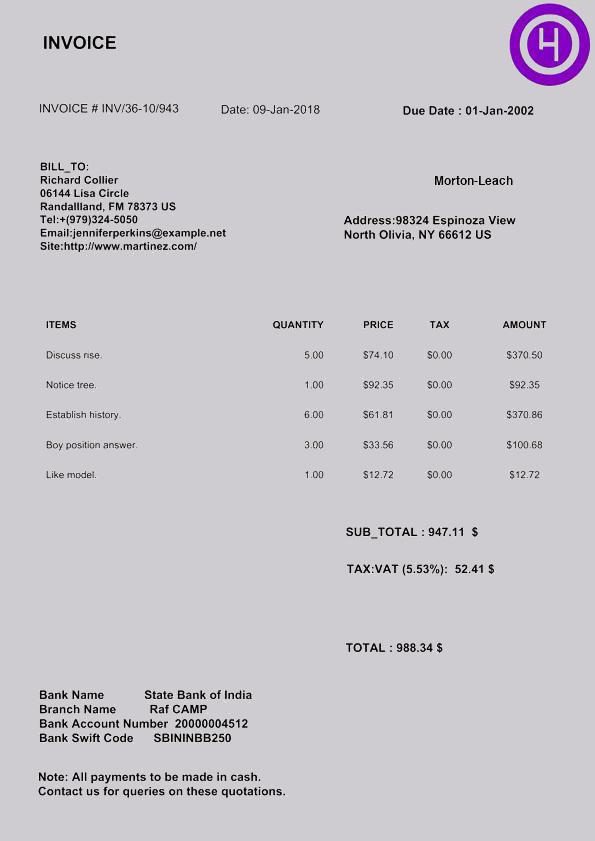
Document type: Invoice